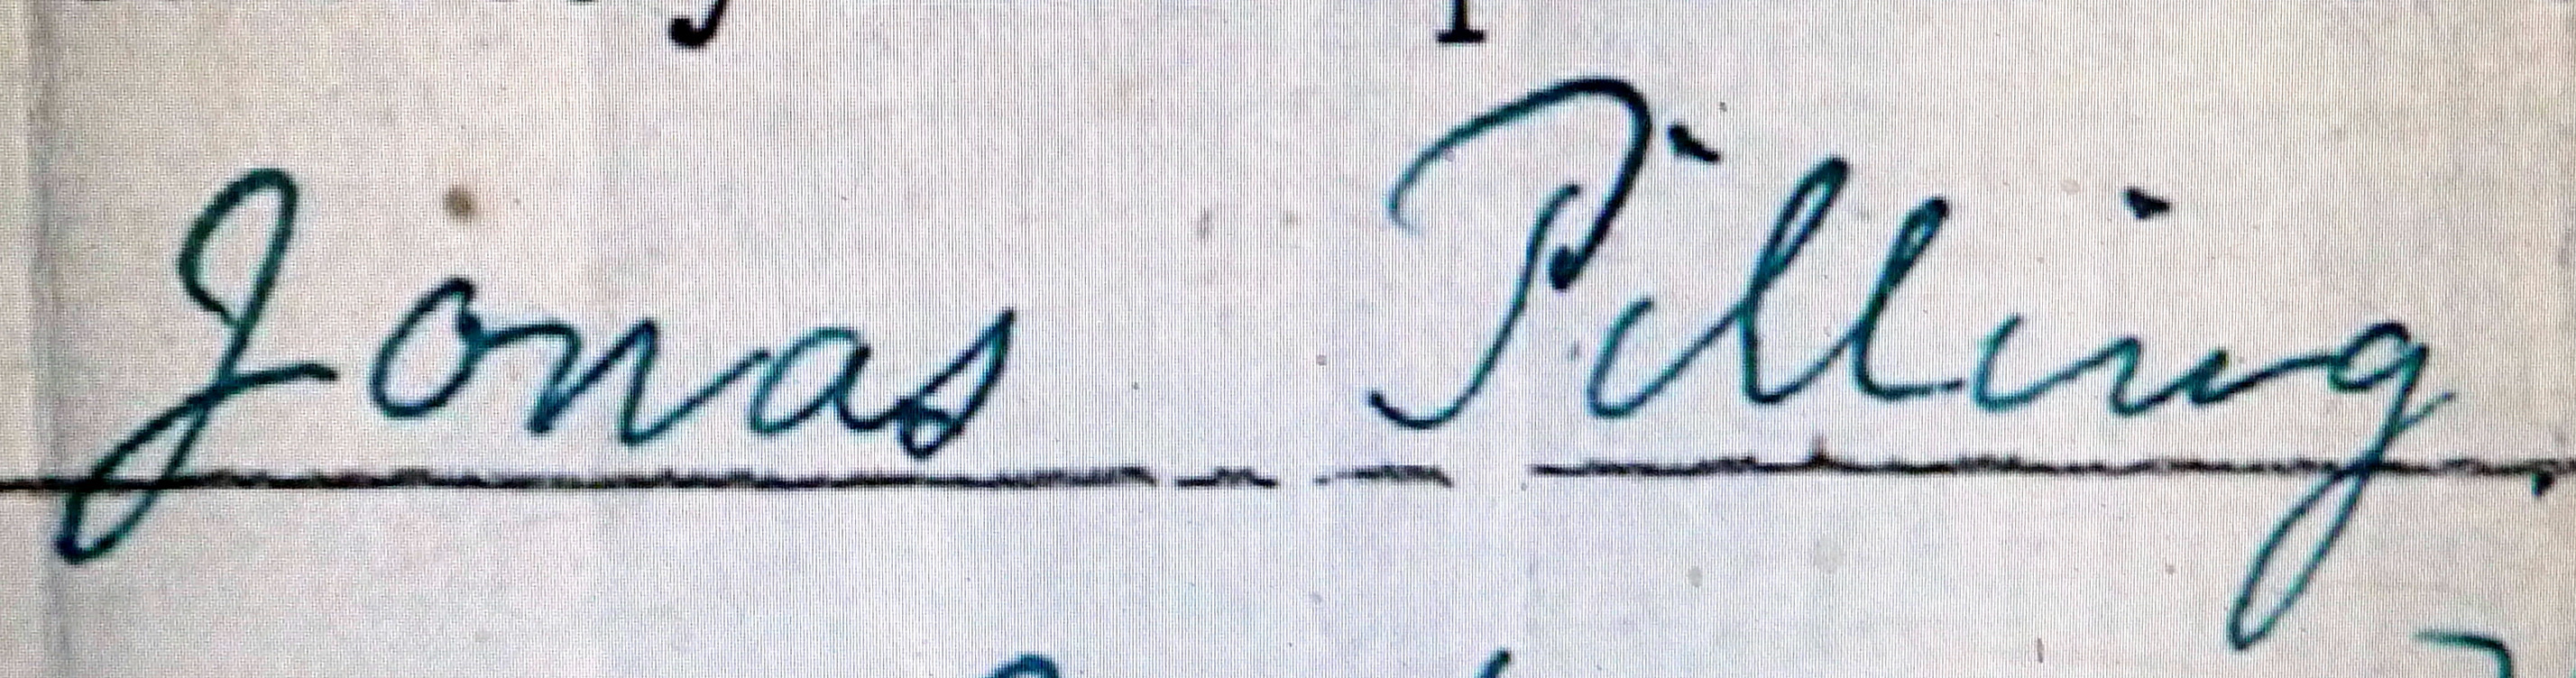
Signature of: jonas pilling